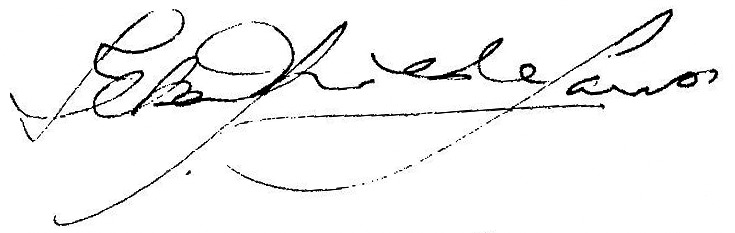
Signature of: ilka brunhilde laurito